Question: How is the history relevant to the case?
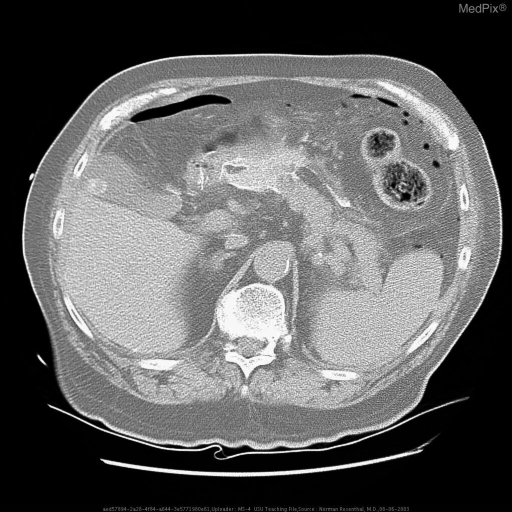
Answer: The patient's history of 84 yo male with severe abdominal pain several hours s/p Schatzki ring dilation. One episode of emesis with a bloody streak. is key in understanding the case.